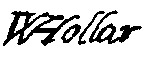
Signature of: wenceslaus hollar